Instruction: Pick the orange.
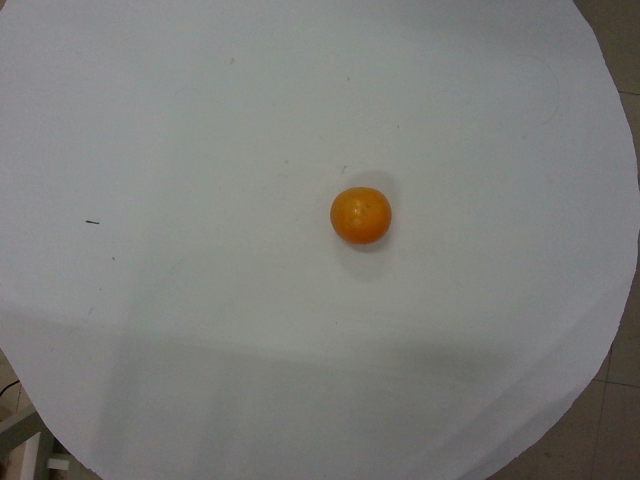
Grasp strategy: vertical